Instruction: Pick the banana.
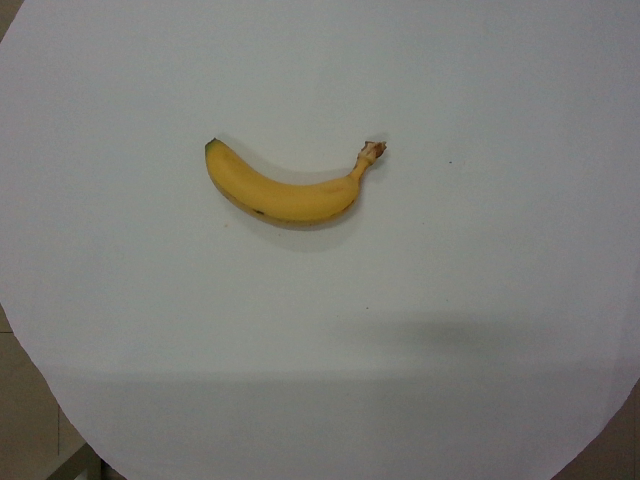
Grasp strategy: vertical